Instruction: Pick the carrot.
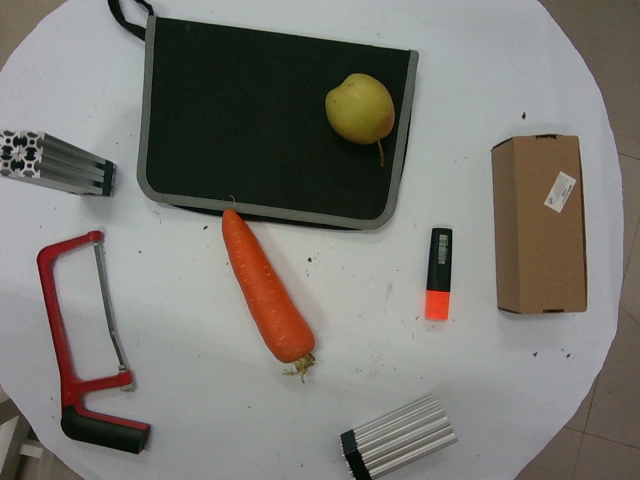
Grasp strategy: vertical